Question: What is the property identification or parcel number listed?
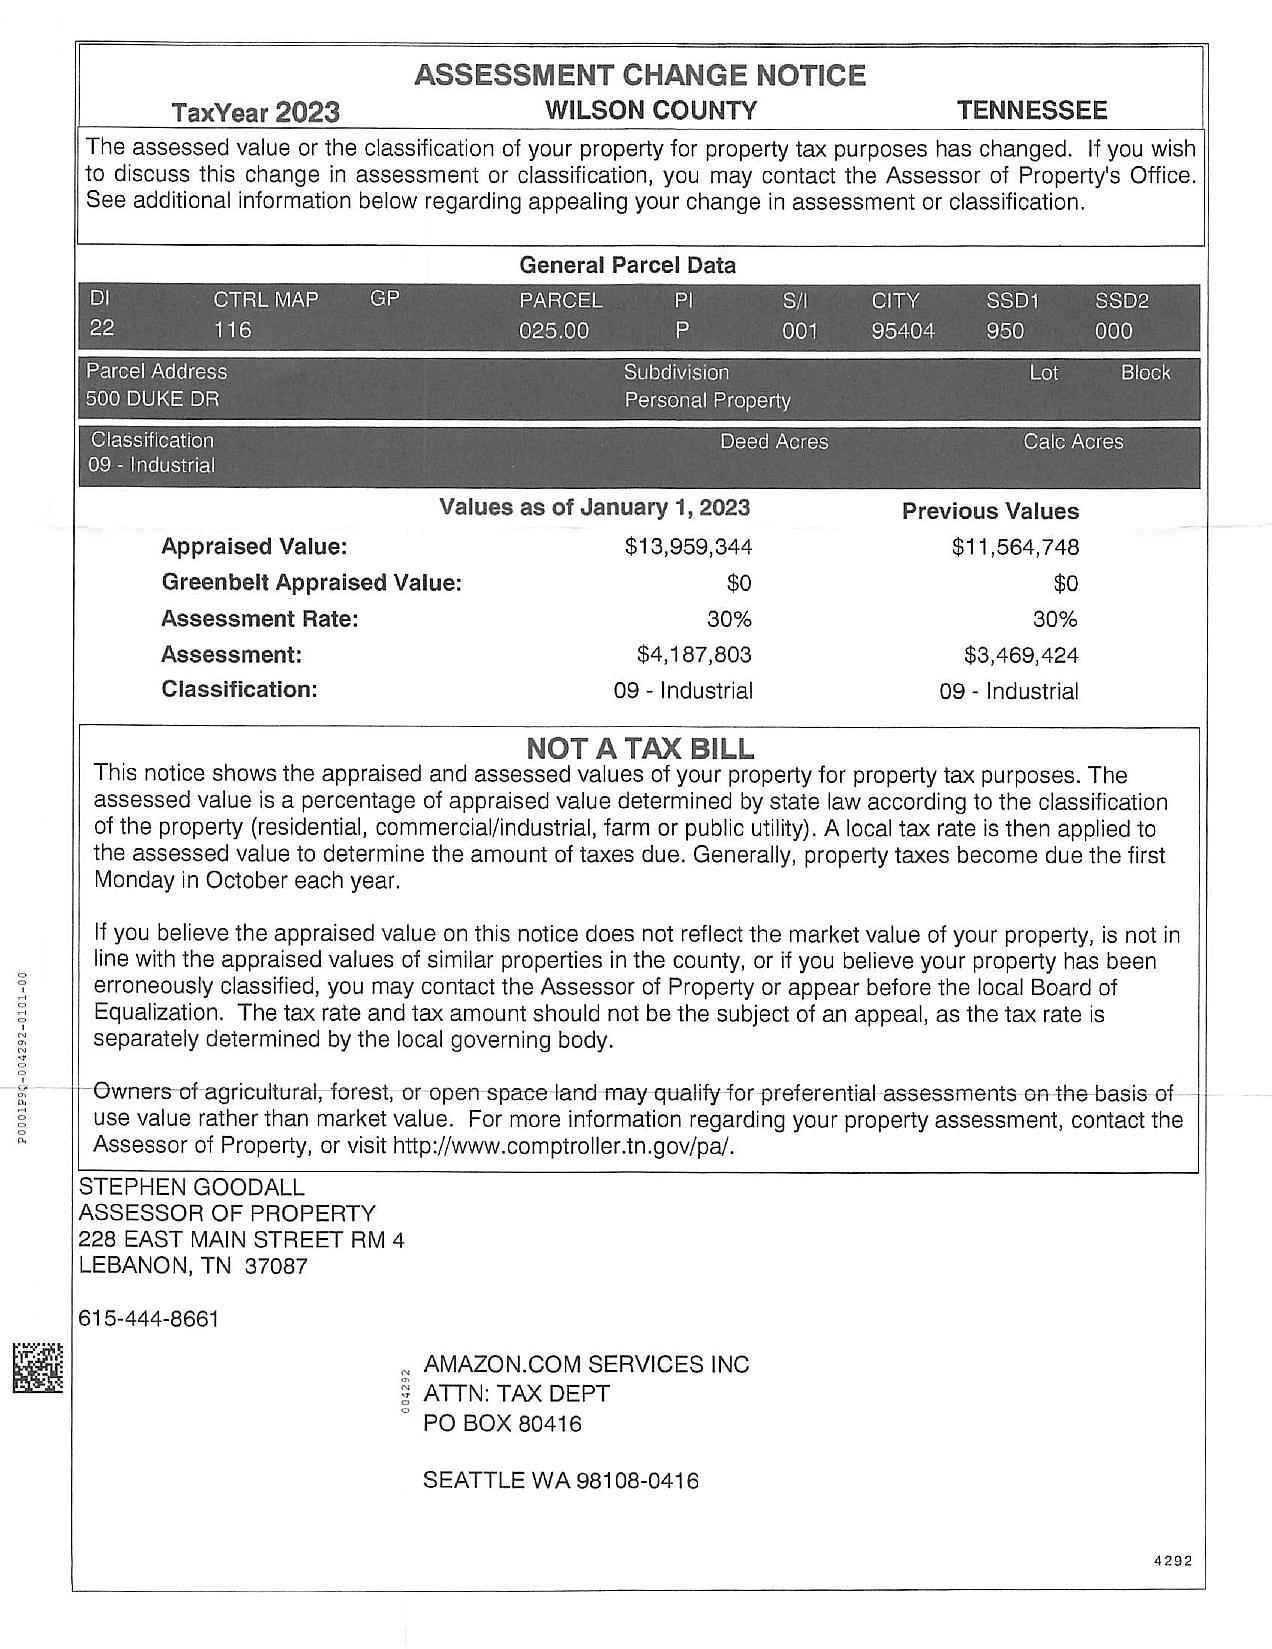
Answer: "025 00"